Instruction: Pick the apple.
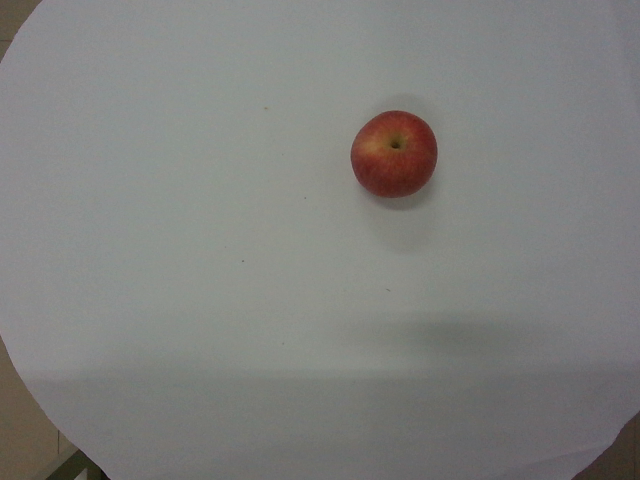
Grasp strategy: vertical